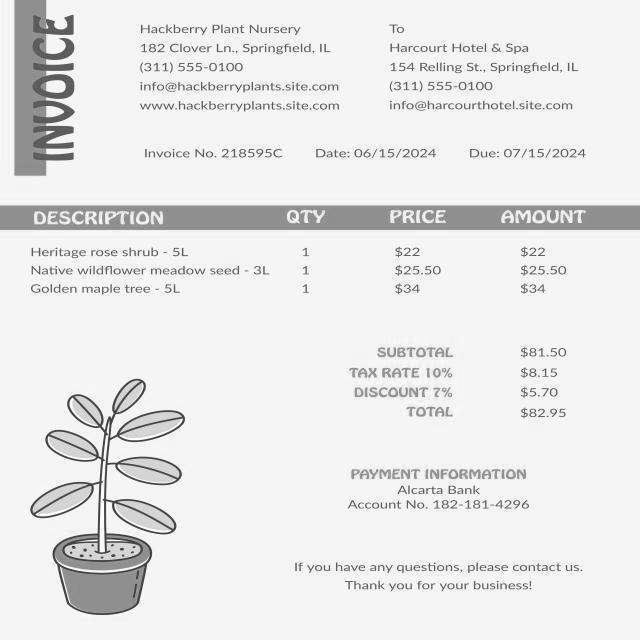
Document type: Invoice